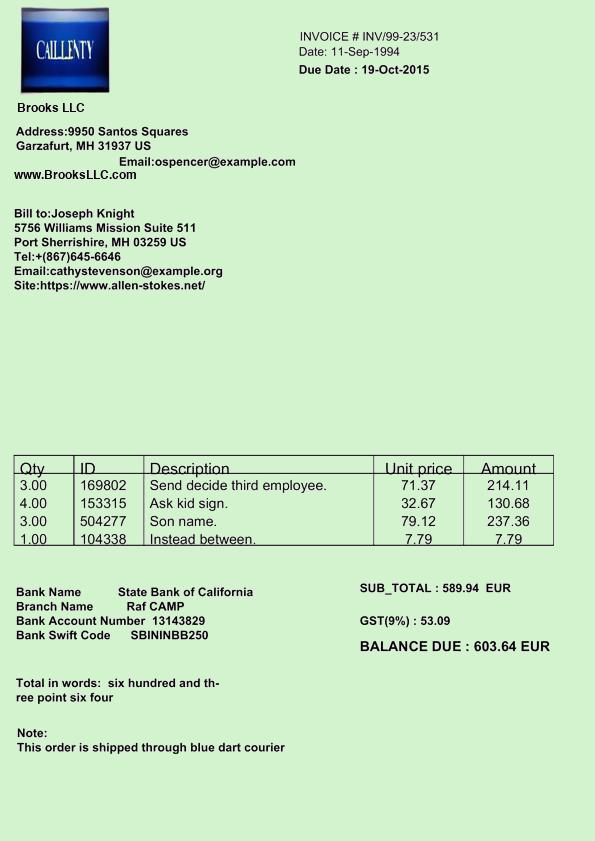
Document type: Invoice